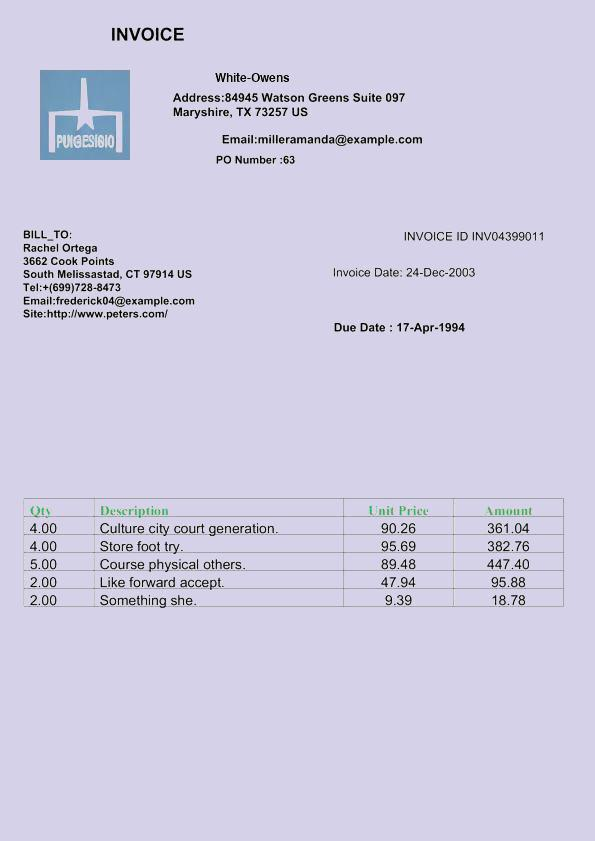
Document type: Invoice